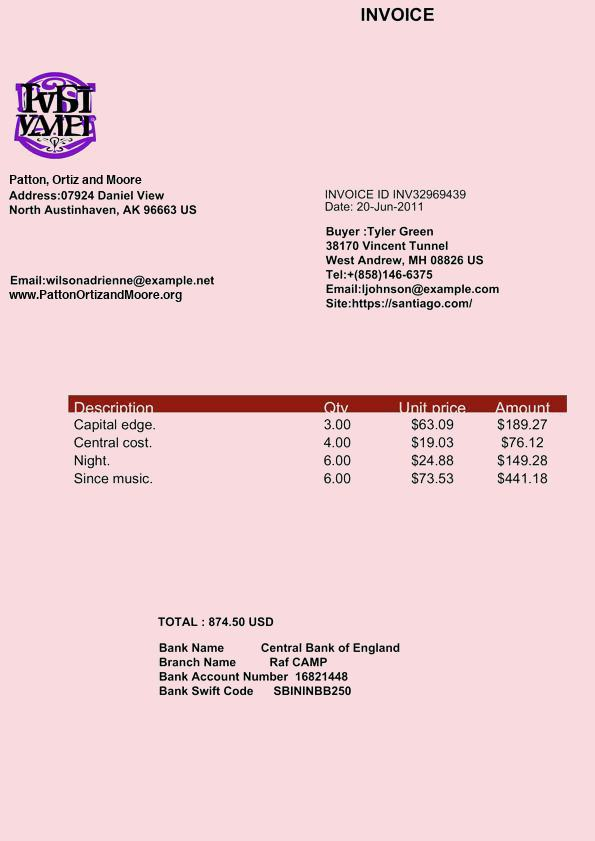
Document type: Invoice